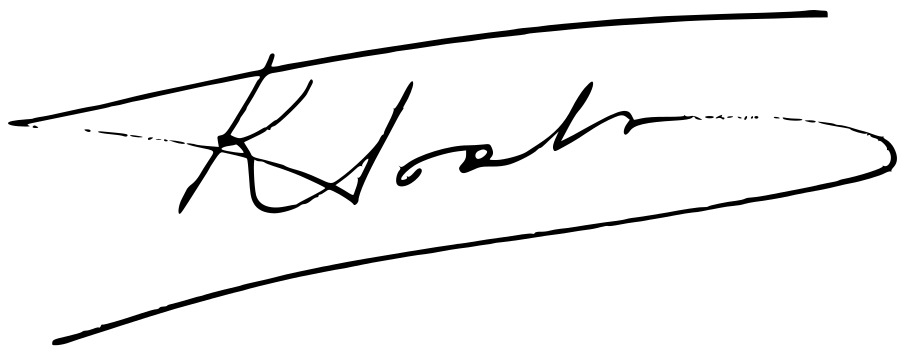
Signature of: konstantinos tsatsos